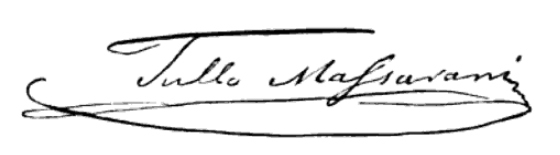
Signature of: tullo massarani